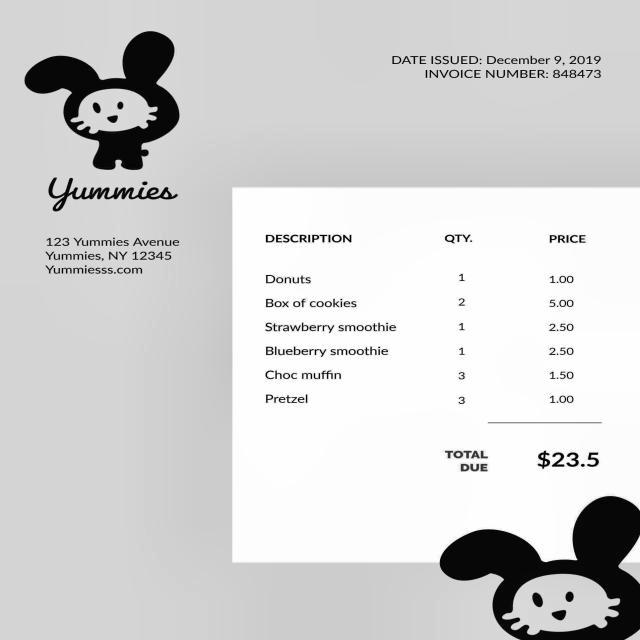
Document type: Invoice